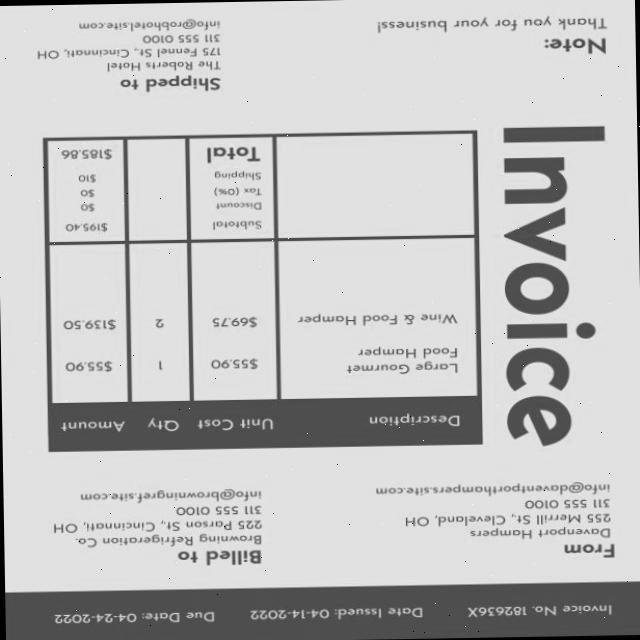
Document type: Invoice